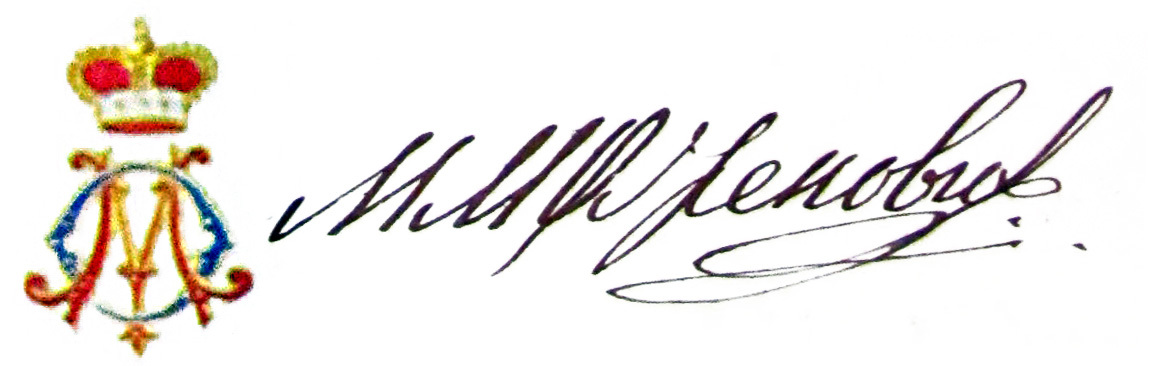
Signature of: milan obrenović ii